Question: What is the address or location of the property listed in the document?
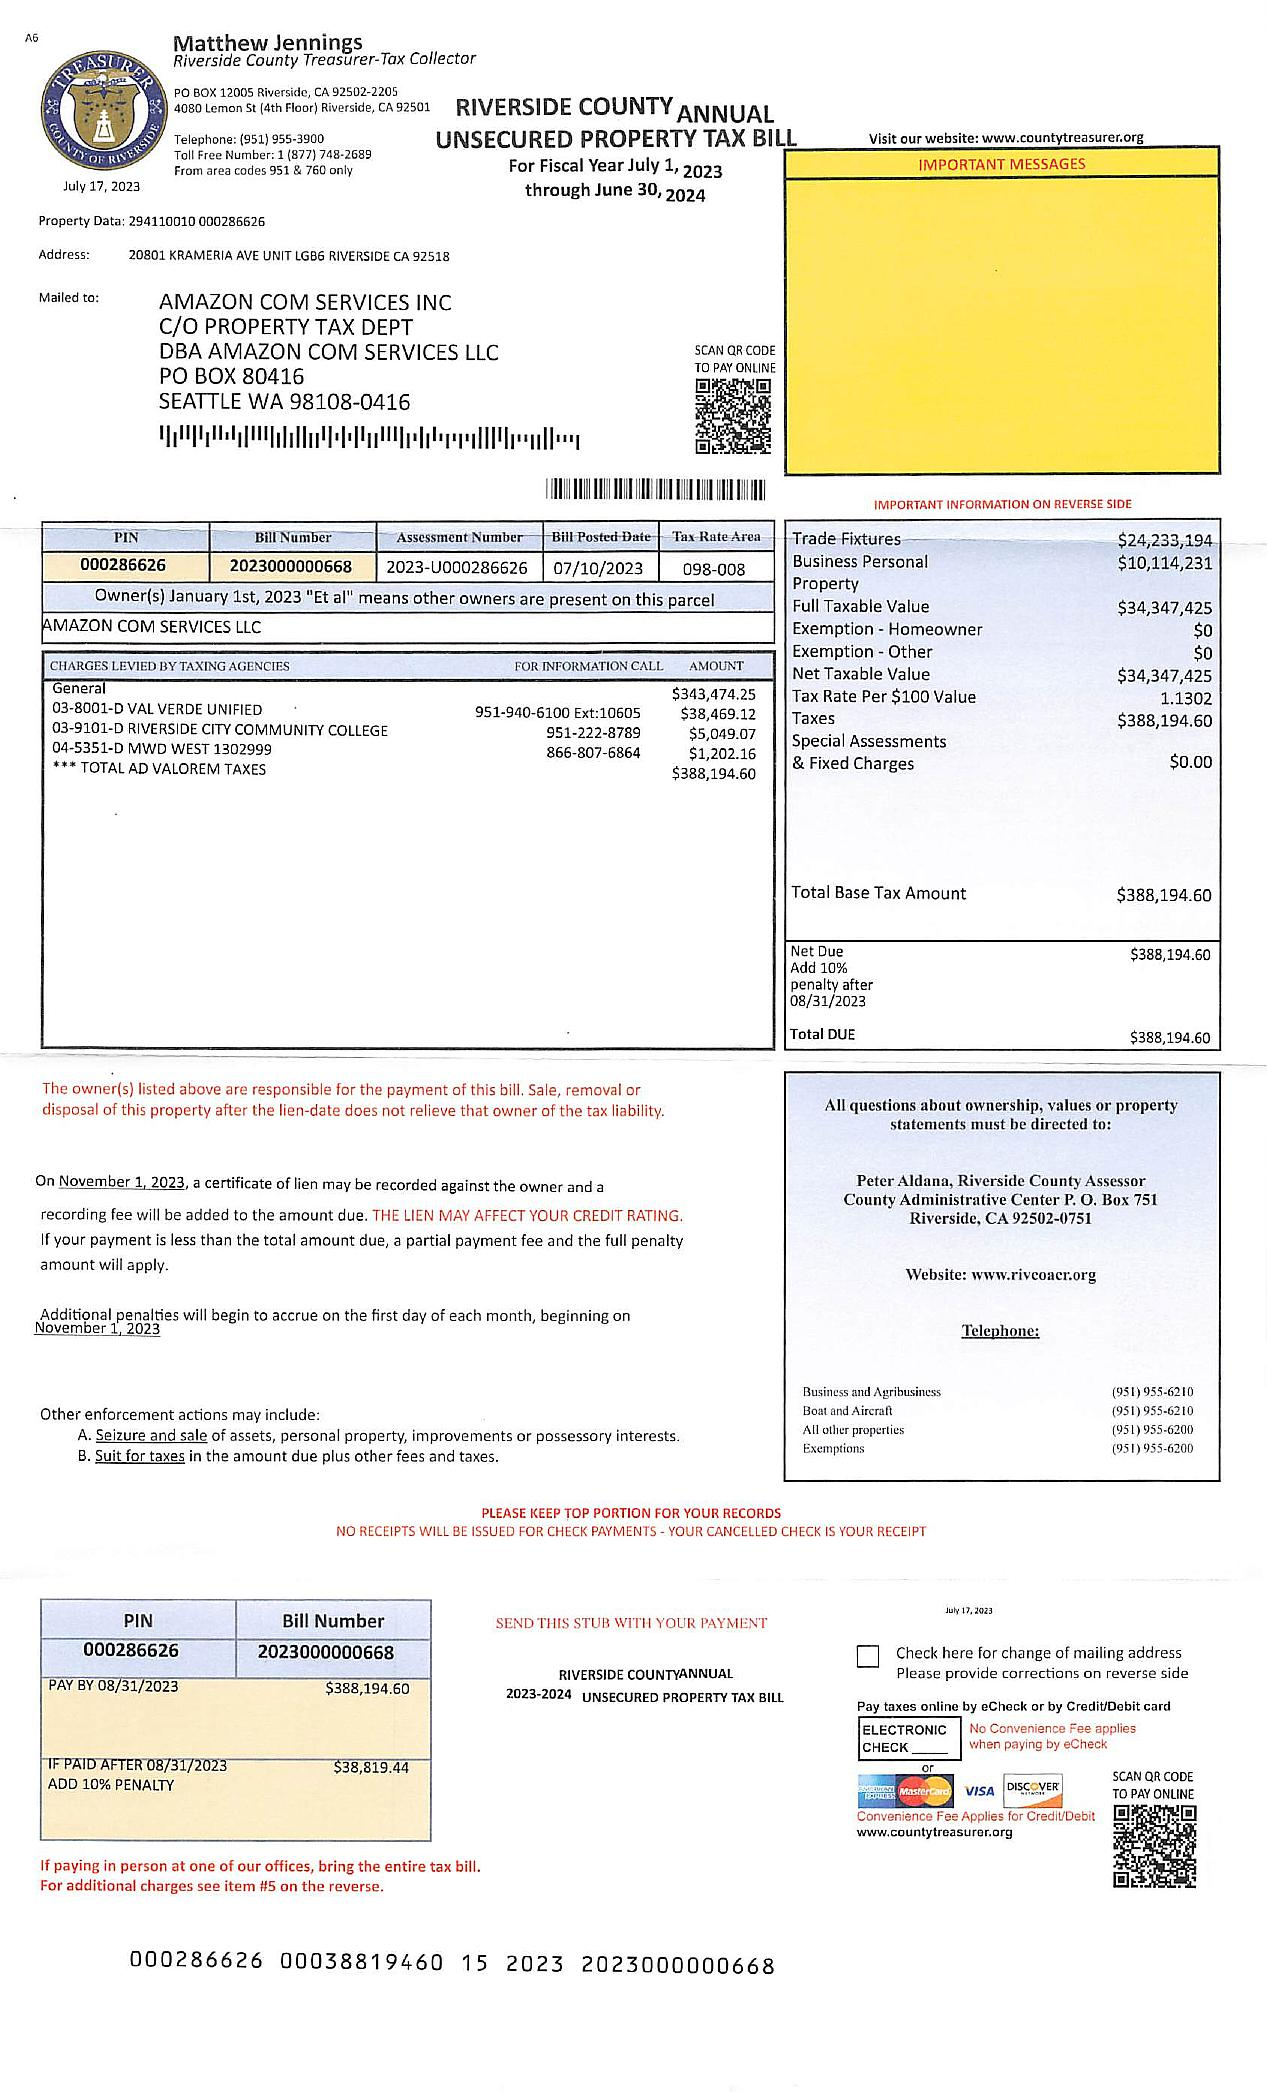
Answer: "20801 KRAMERIA AVE UNIT L686 RIVERSIDE CA 92518"